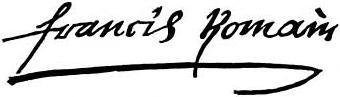
Signature of: françois romain